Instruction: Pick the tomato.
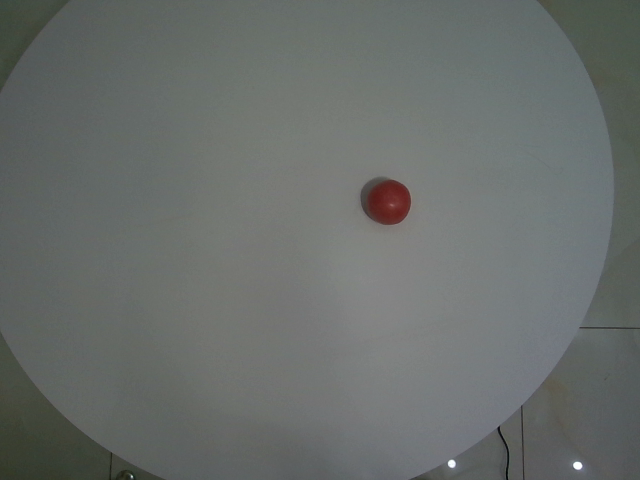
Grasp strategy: vertical